Question: What was observed in the imaging?
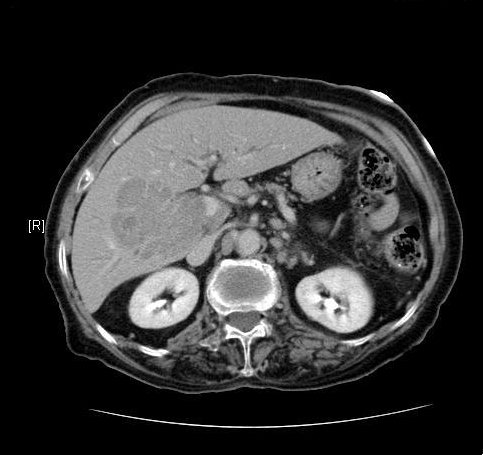
Answer: The imaging shows >> CT Liver: infiltrative mass in right lobe of liver, intrahepatic biliary dilatation, lymphadenopathy.

>> Percutaneous cholangiogram and external biliary drain placement: mildly dilated intrahepatic biliary ducts, mass effect displaces common hepatic duct.

>> Percutaneous cholangiogram and endobiliary stent placement: Gore Viabil covered metallic stent allows internal drainage. •  Infiltrative mass in right lobe of liver
•  Intrahepatic biliary dilatation
•  Lymphadenopathy.